Question: What do the imaging results show?
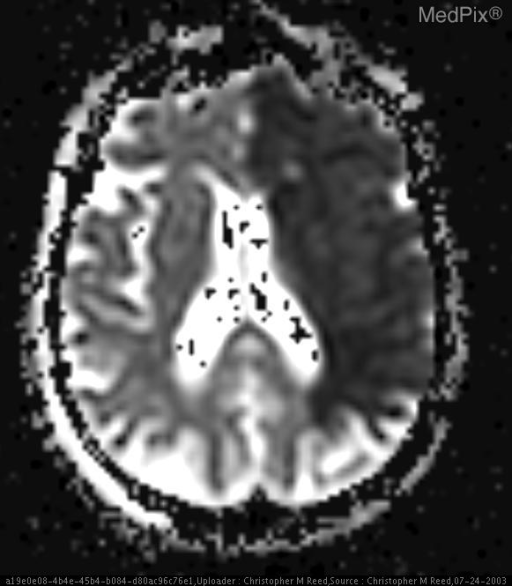
Answer: The imaging shows Non-Enhanced CT - Subtle left sided "insular ribbon sign" with loss of normal gray-white differenciation and overlying sulcal effacement.

MRI - Diffusion weighted images demonstrate marked intensity over the entire left ACA and MCA territories. Corresponding ADC hypointensity seen in this case confirms that there has been an acute infarct. The displayed FLAIR image further reveals the hyperintensity involving these same regions. Note the sparing of the PCA territory on the affected side. Selected MRA image of the bilateral carotid arteries demonstrates occlusion of the left ICA shortly after the bifurcation. Note the vertebrobasilar system is intact, supplying the PCA territories. Applied Diffusion Coefficient Image from MRI TIA Protocol performed after NECT..